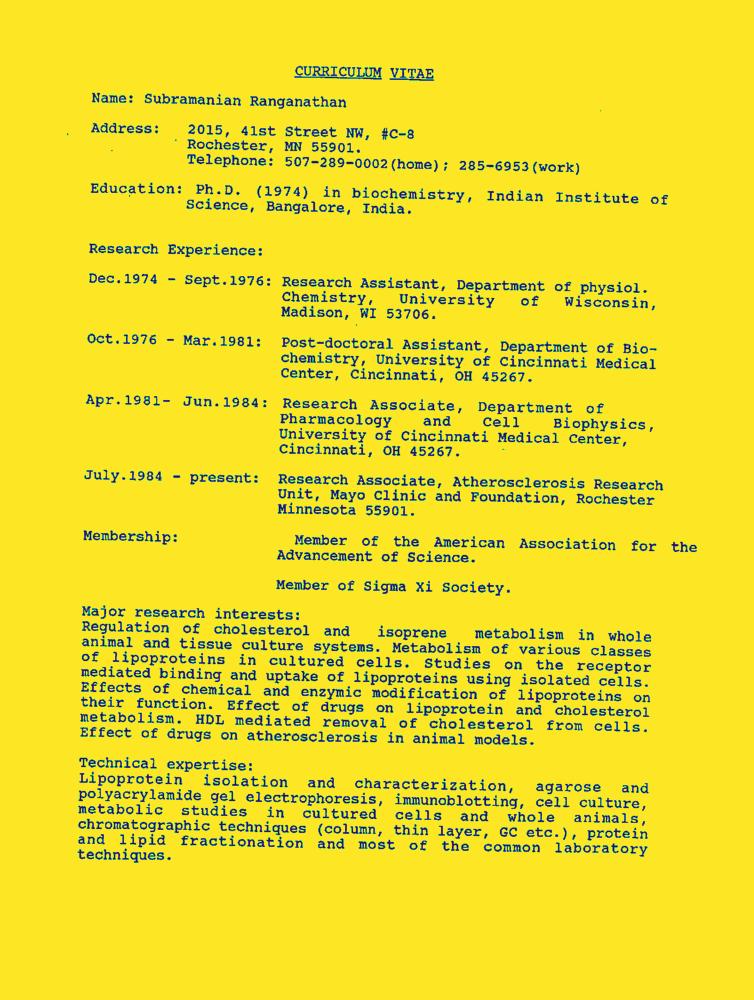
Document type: Resume-Doc